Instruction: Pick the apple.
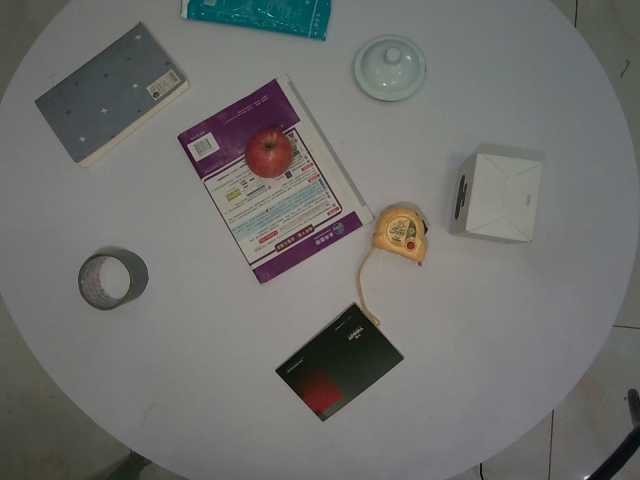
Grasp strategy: vertical